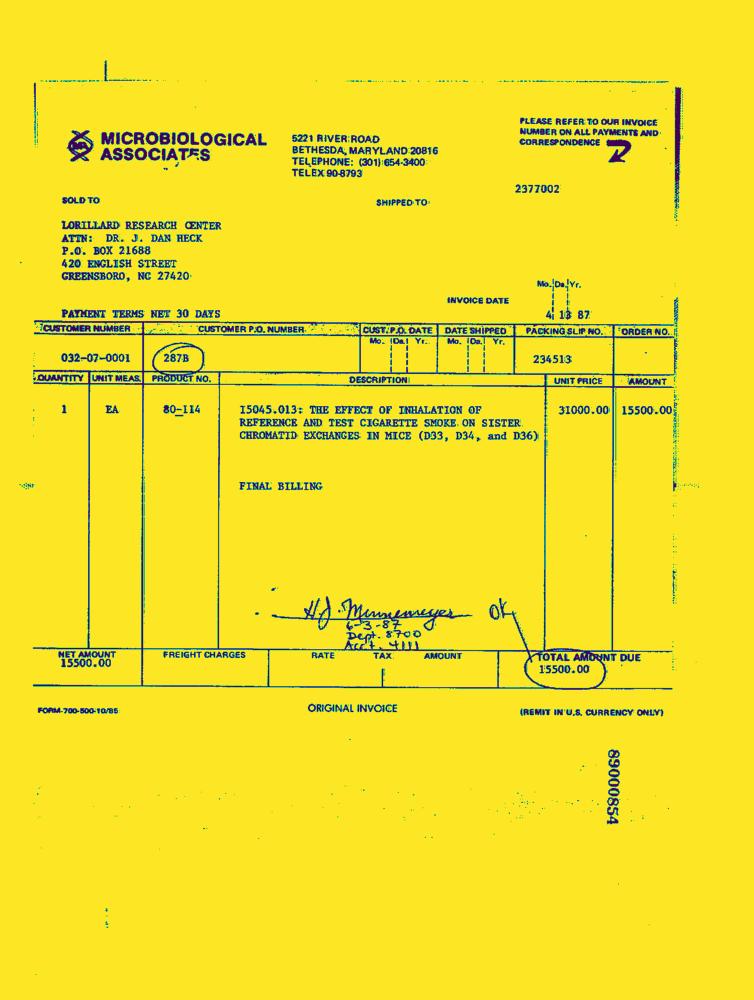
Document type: Invoice-Doc